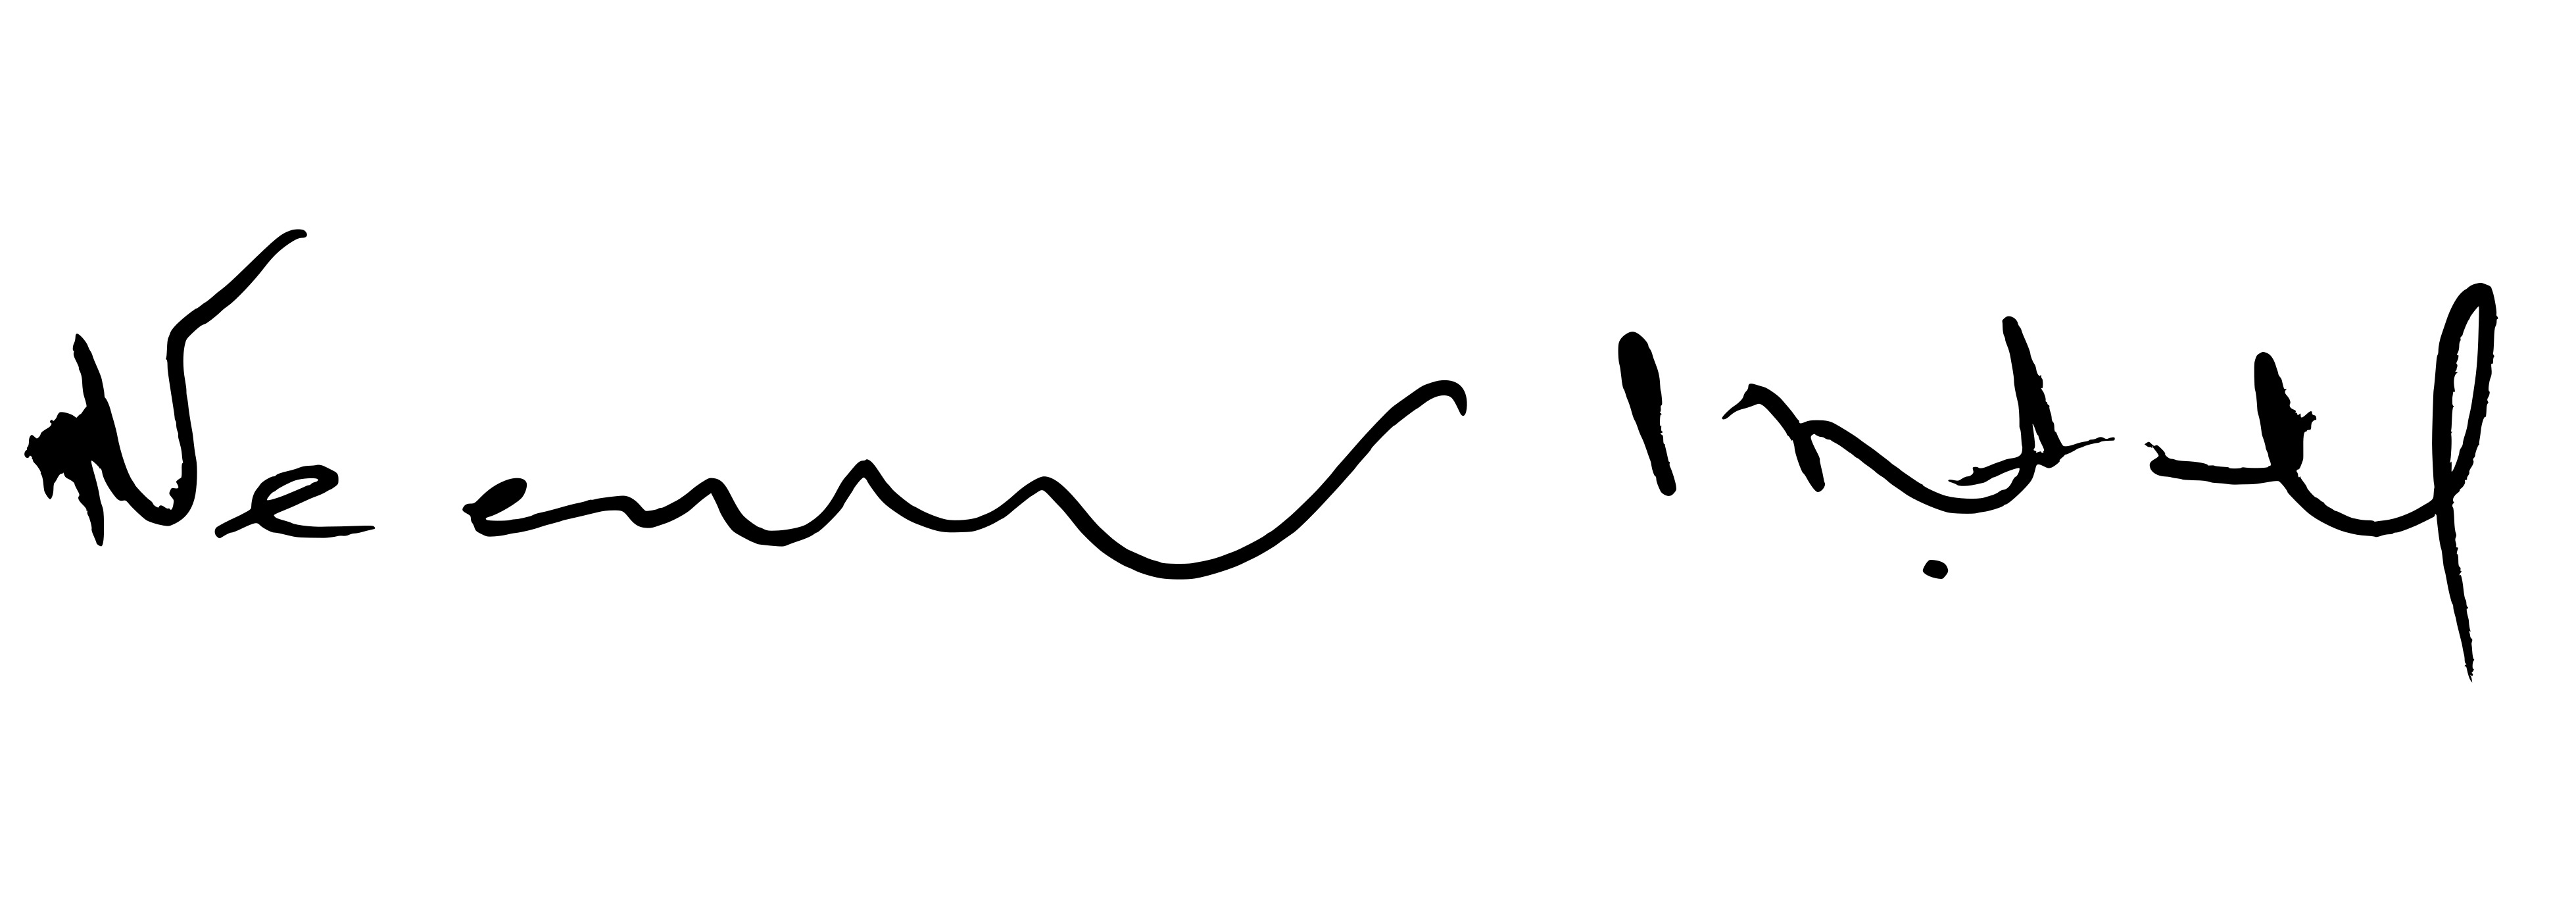
Signature of: neerav patel